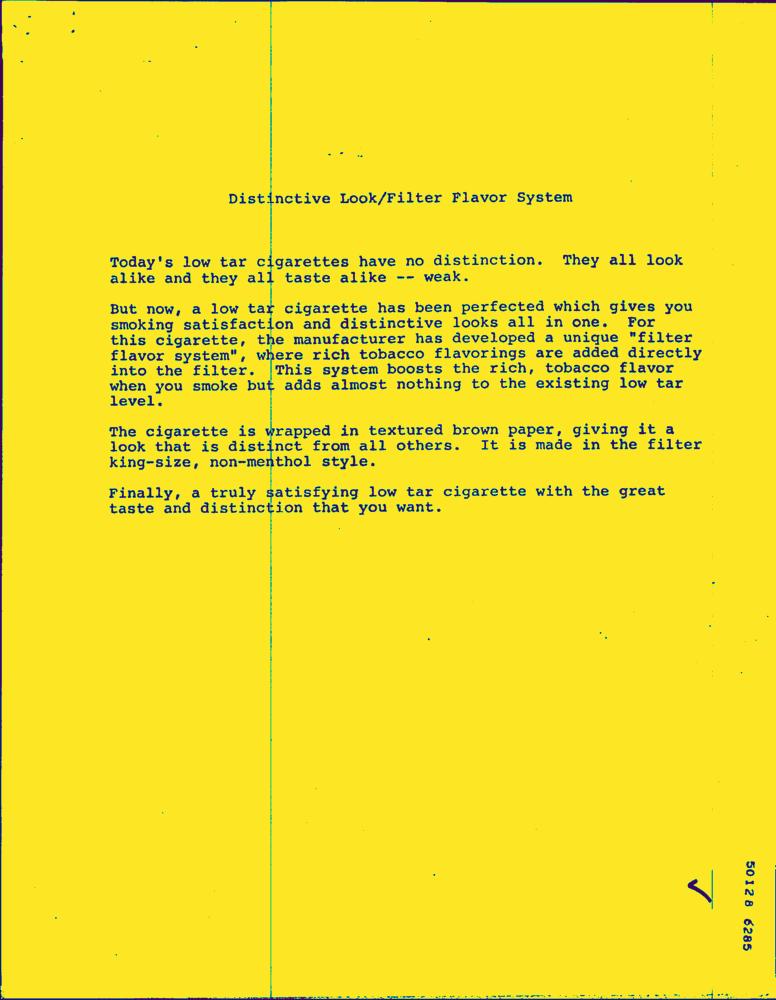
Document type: AD